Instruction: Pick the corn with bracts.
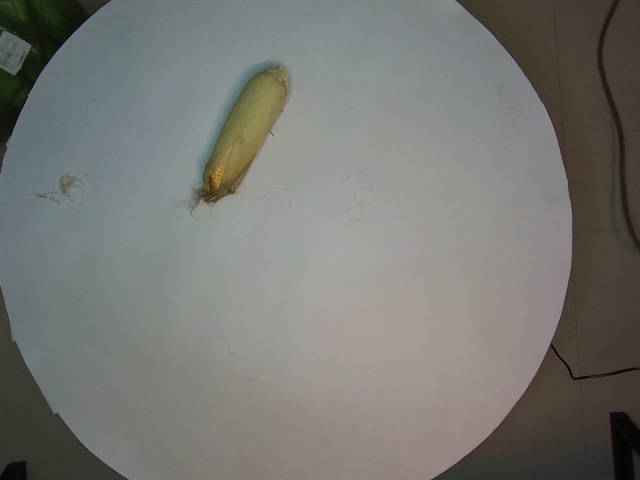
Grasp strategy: vertical